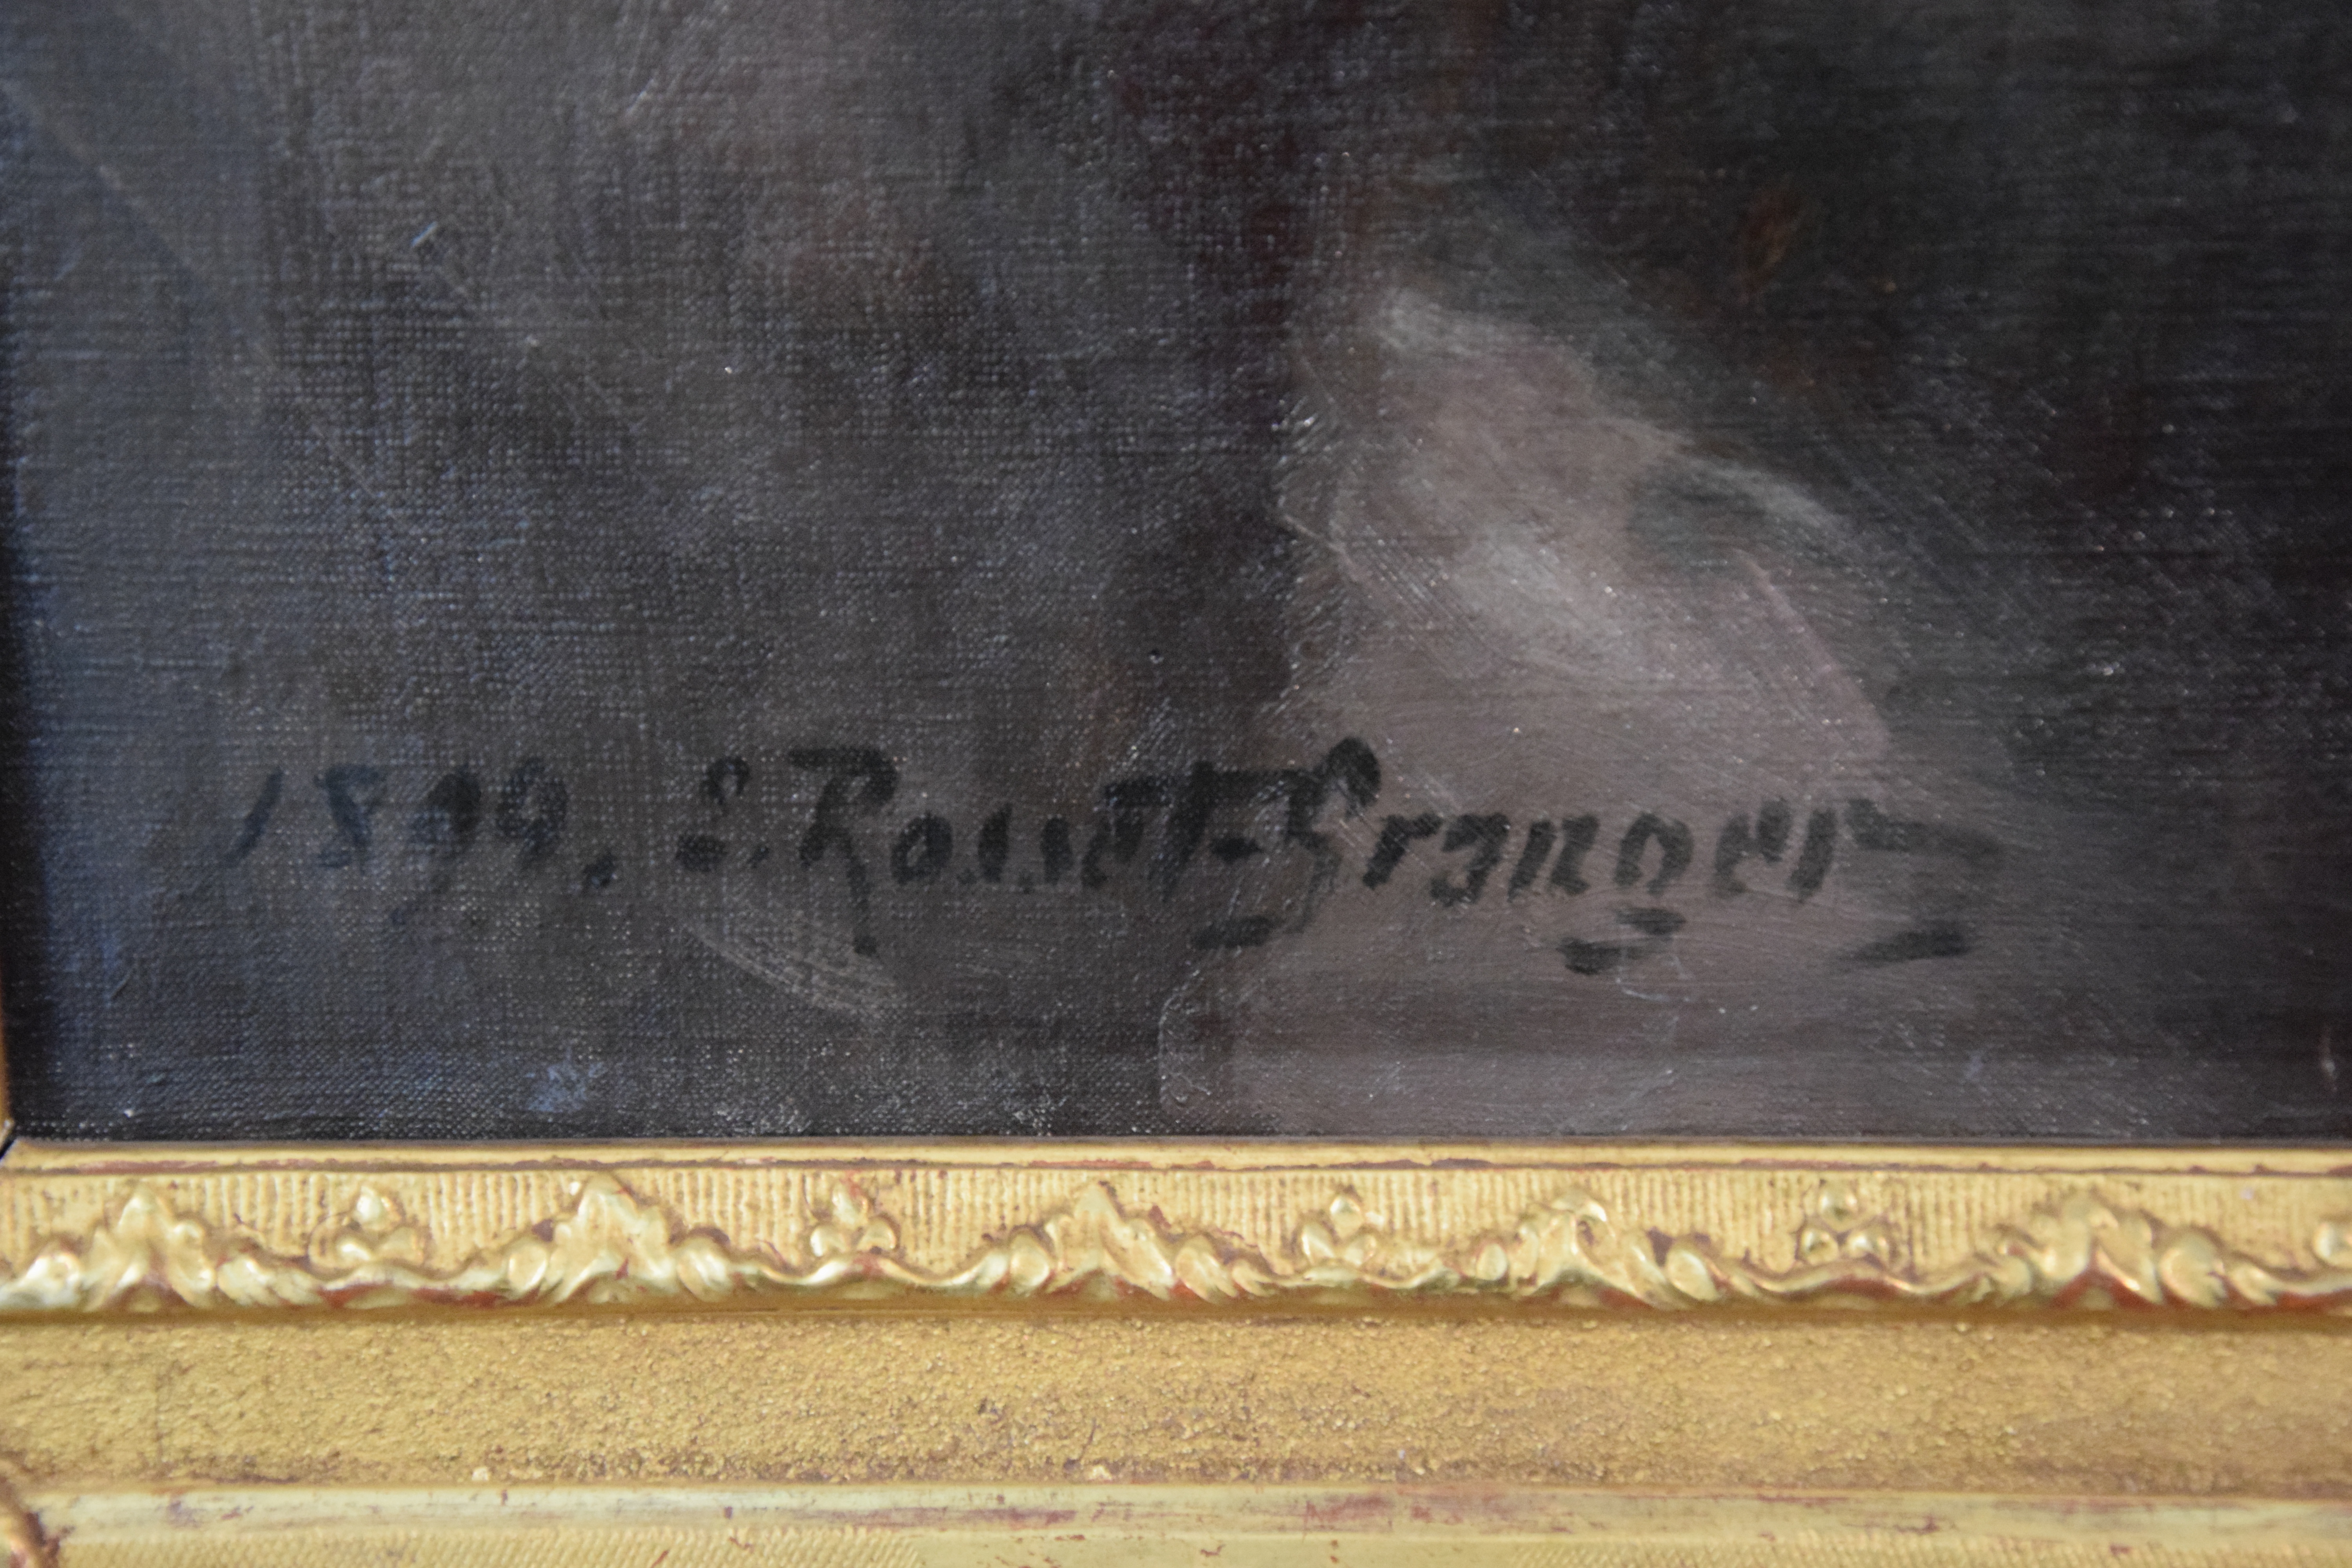
Signature of: édouard rosset granger